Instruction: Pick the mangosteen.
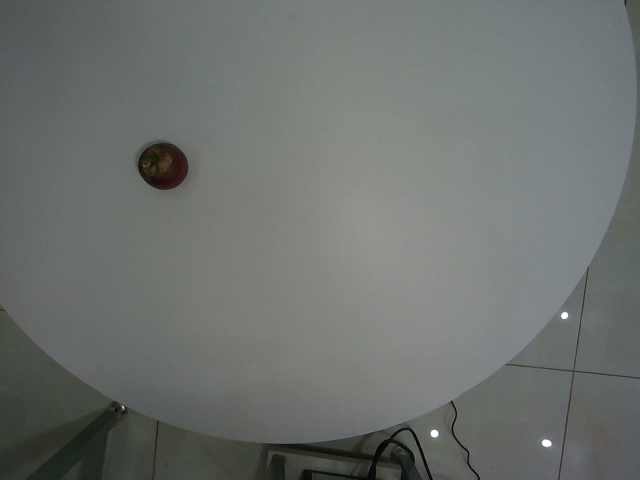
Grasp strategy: vertical